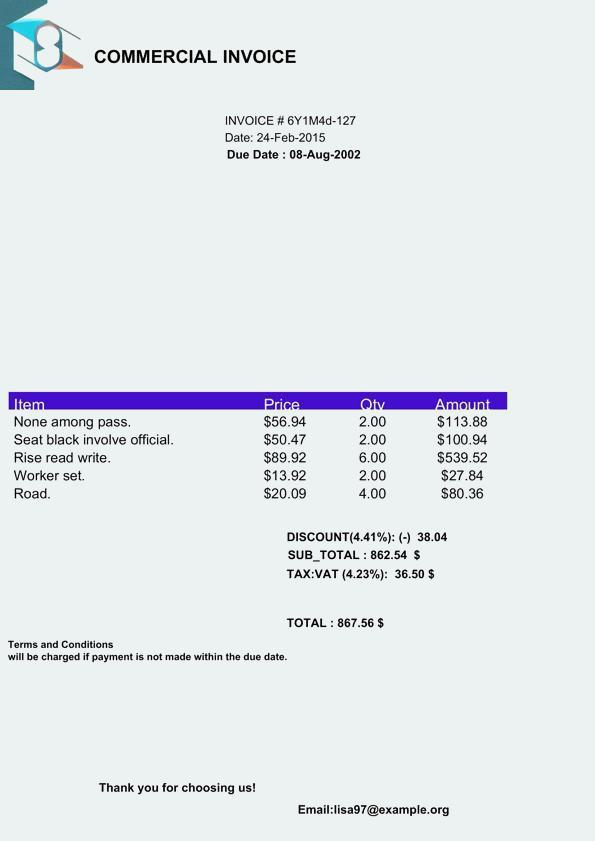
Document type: Invoice